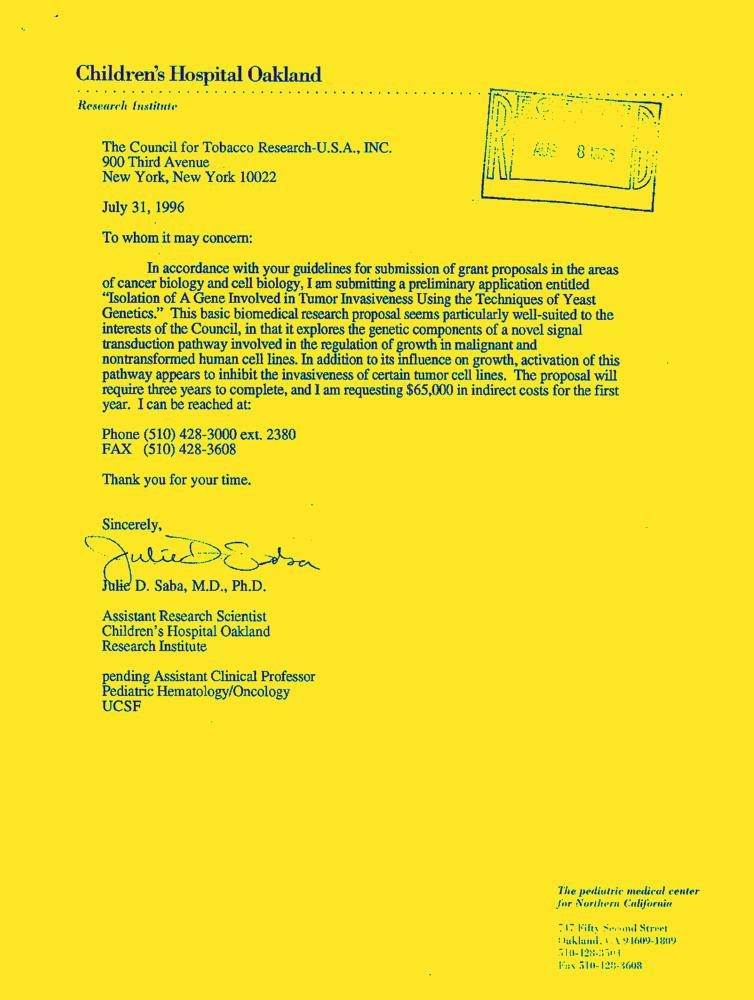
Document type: Letter-Doc